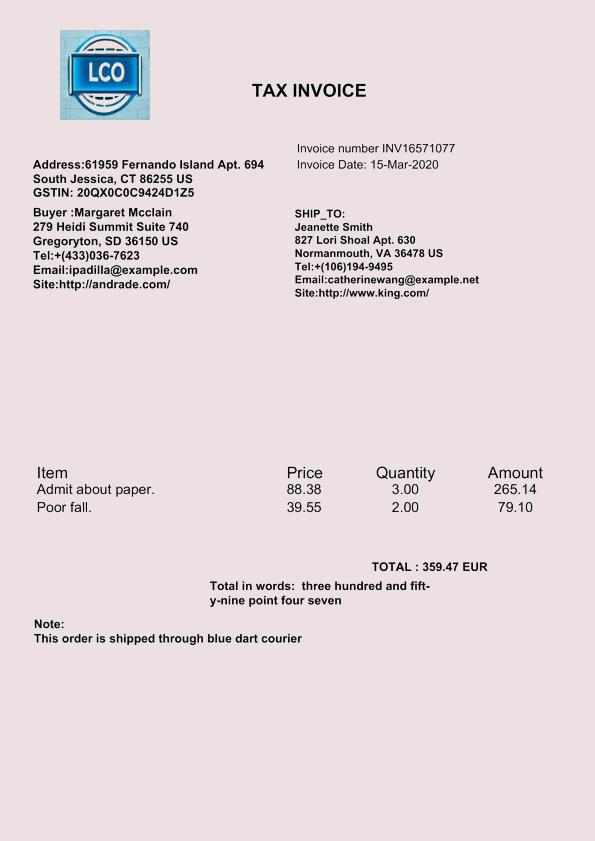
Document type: Invoice